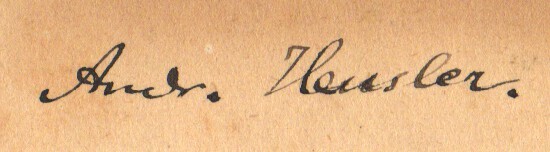
Signature of: andreas heusler